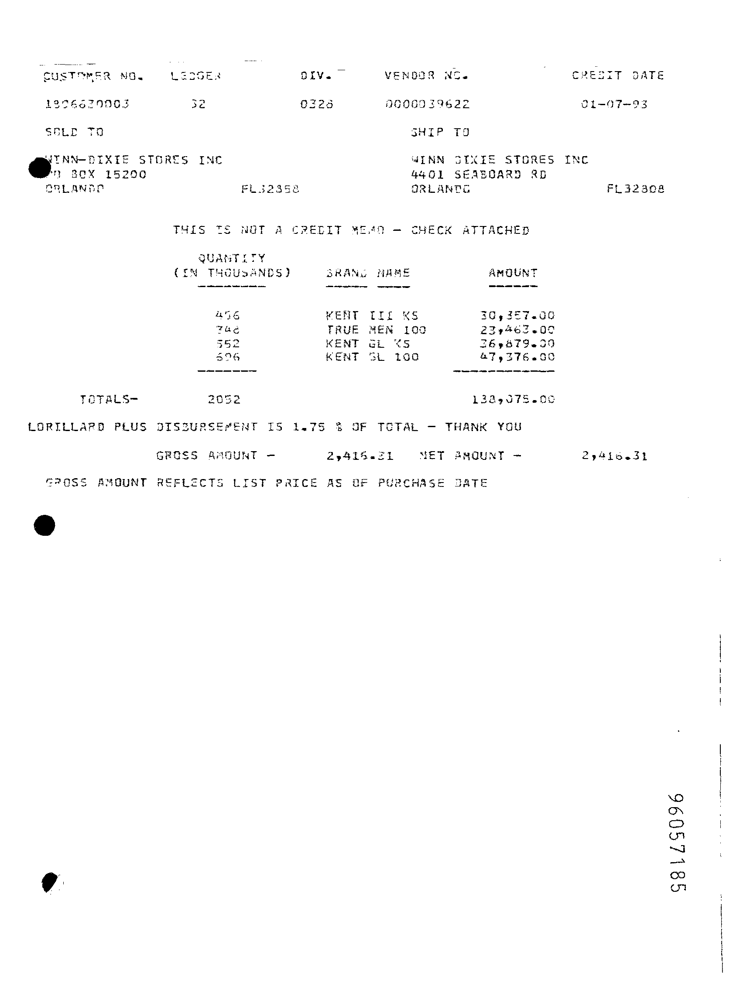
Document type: Invoice